Question: What type of tax is indicated in the document, personal property or real estate?
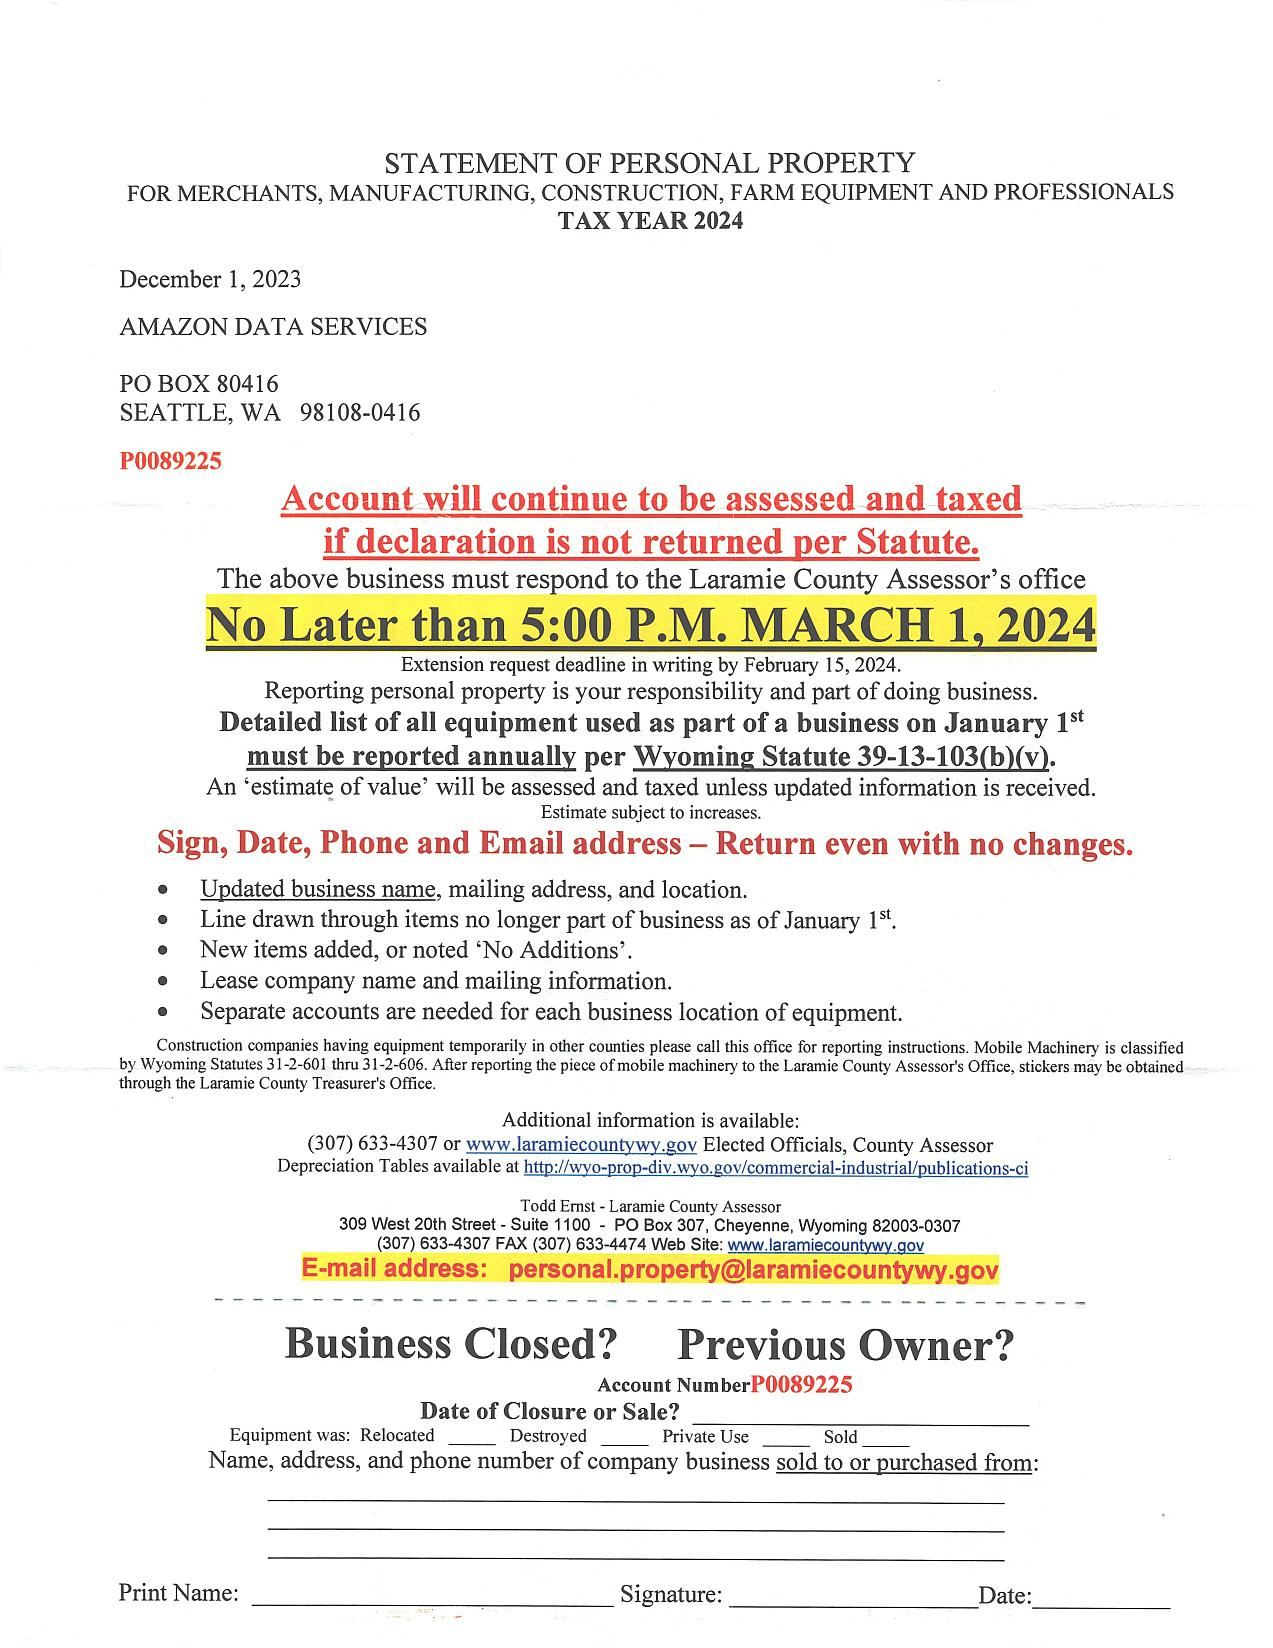
Answer: "Personal Property Tax"